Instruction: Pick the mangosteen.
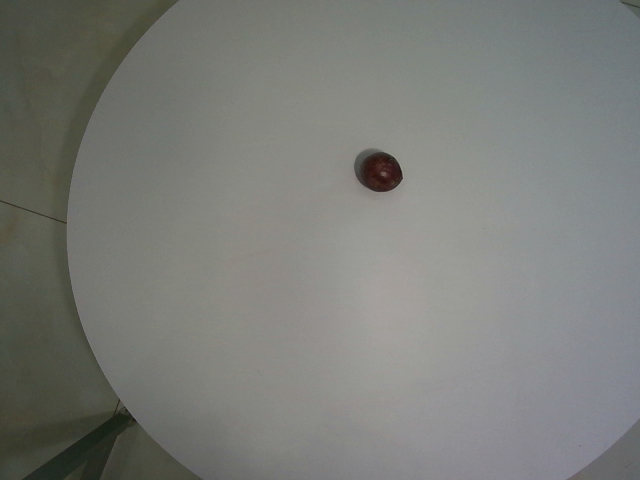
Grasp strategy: vertical